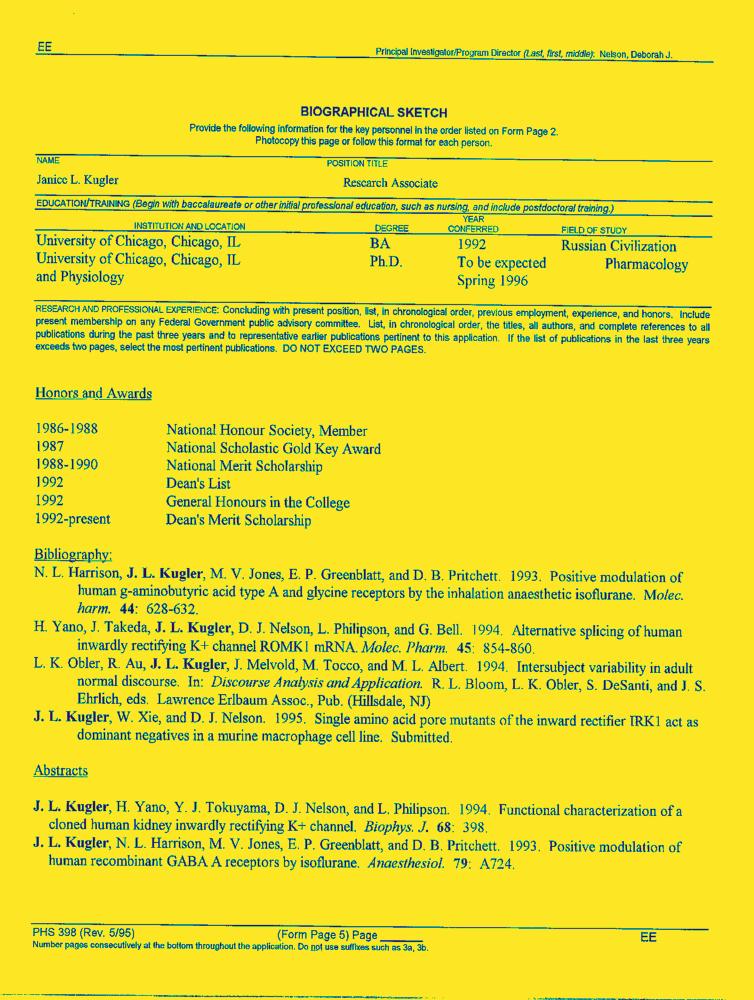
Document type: Resume-Doc